Question: Explain the disease:
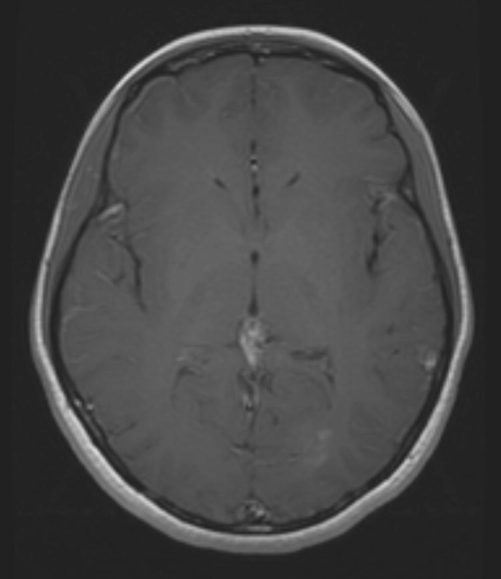
Answer: The disease is discussed as: Multiple Sclerosis
• Idiopathic inflammatory disease of CNS
• Pathologic demyelination and susbsequent axonal degeneration
• Typically presents at 20-45 years of age
• Females affected 2X more than males
• Onset variable: insidious or sudden

Common Presenting Sx:
• Paresthesias
• Weakness
• Impaired coordination
• Optic neuritis (monocular visual impairment)

Additional signs/sx:
• Bladder urgency/retention, constipation, sexual dysfunction, fatigue, depression, diplopia, gait and limb ataxia, and Lhermitte's sign (electrical sensation down the spine on neck flexion)
• Frequently overlooked/mis-diagnosed because initial Sx may resolve spontaneously

• Relapses occur within months or years

• Some patients may have a primary progressive course from onset

• Diagnosis of MS is “ based on the presence of central nervous system (CNS) lesions that are disseminated in time and space with no better explanation for the disease process “